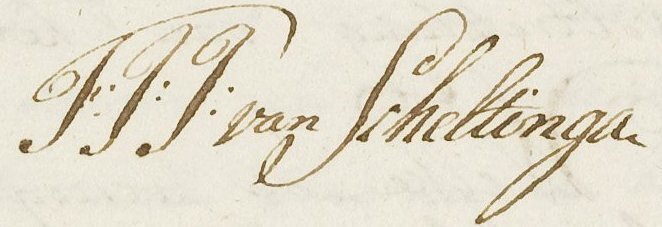
Signature of: frans julius johan van scheltinga